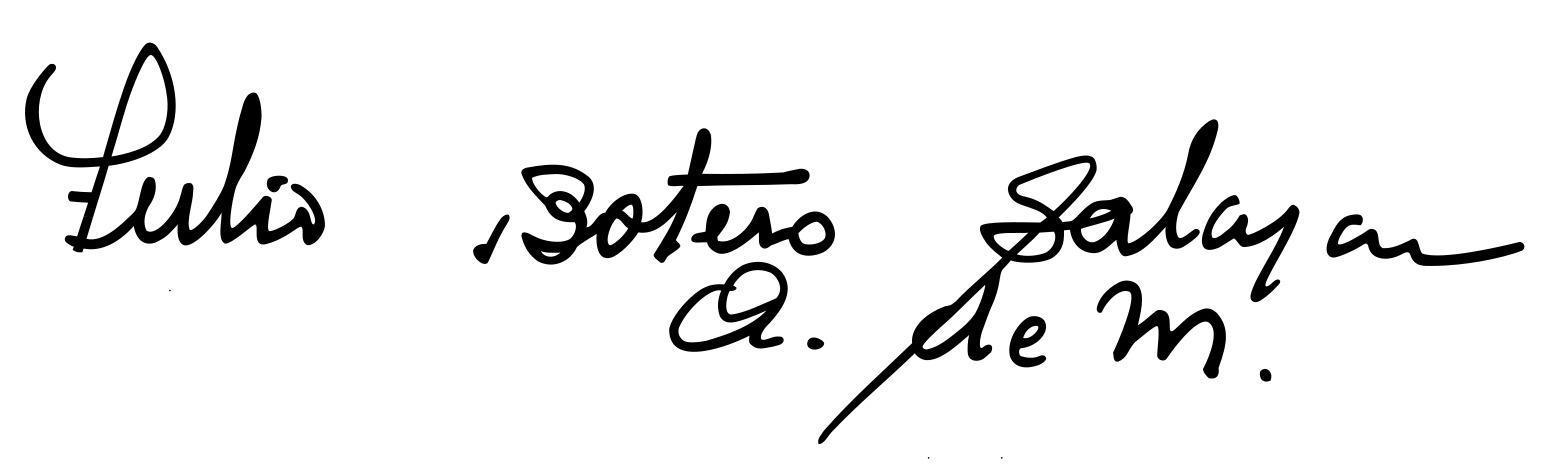
Signature of: tulio botero salazar